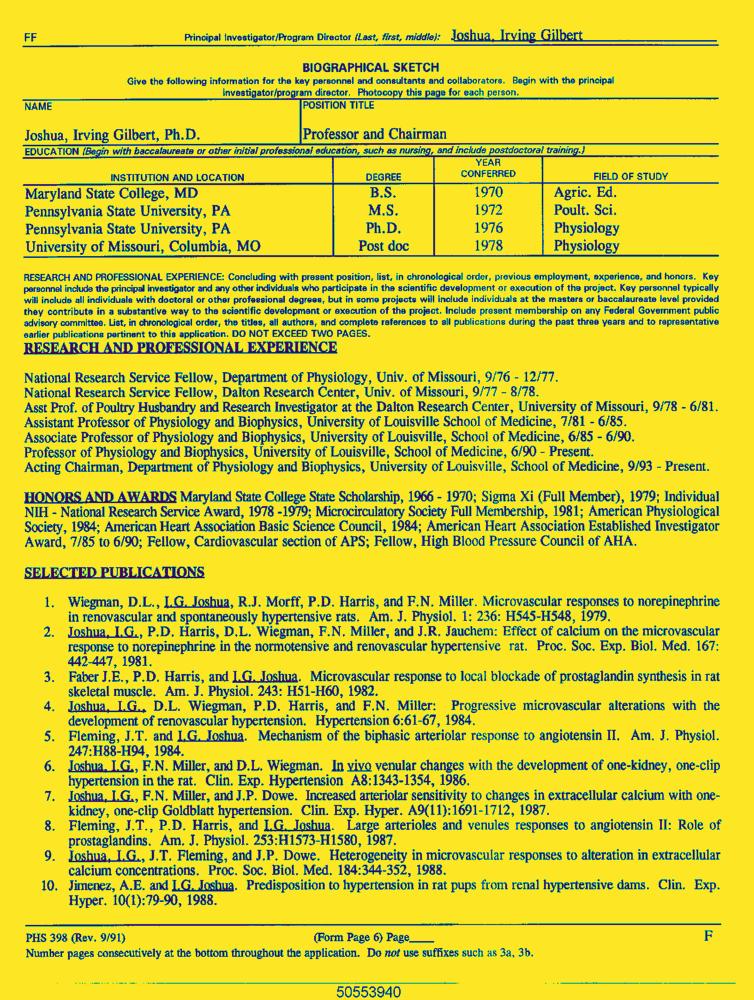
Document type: Resume-Doc